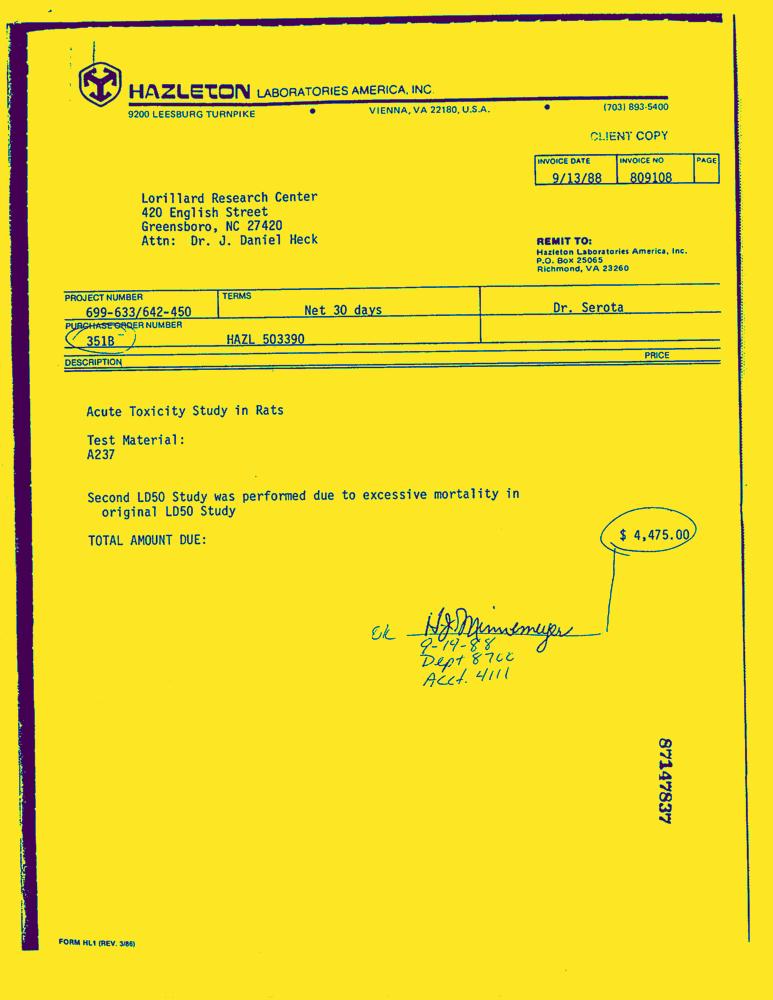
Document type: Invoice-Doc